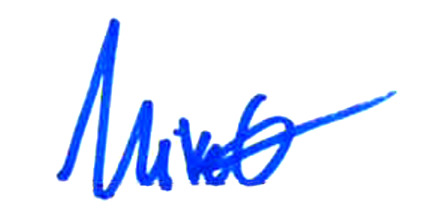
Signature of: mike gallagher